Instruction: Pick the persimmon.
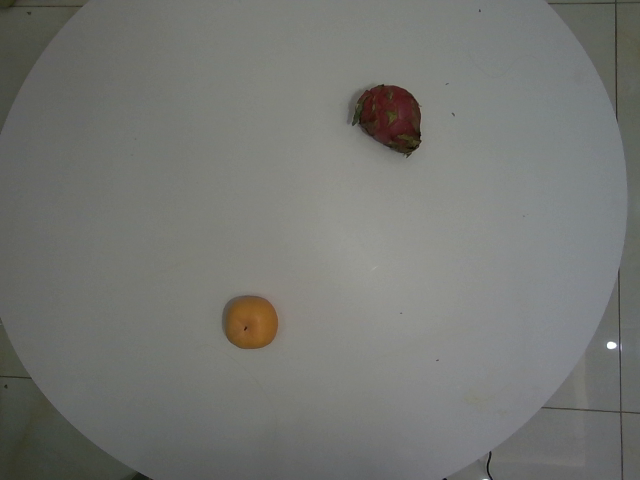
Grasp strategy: vertical